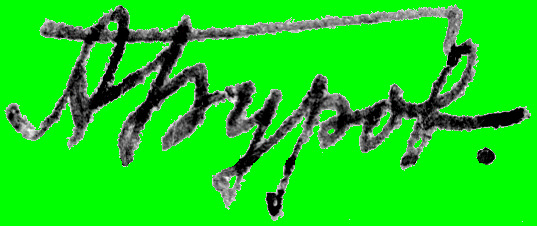
Signature of: alexander burov